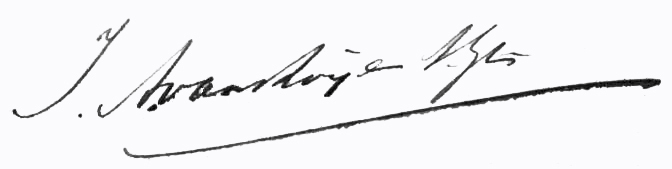
Signature of: isaac antoni van roijen